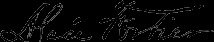
Signature of: alcée fortier